Question: What jurisdiction, city, or county is the document associated with?
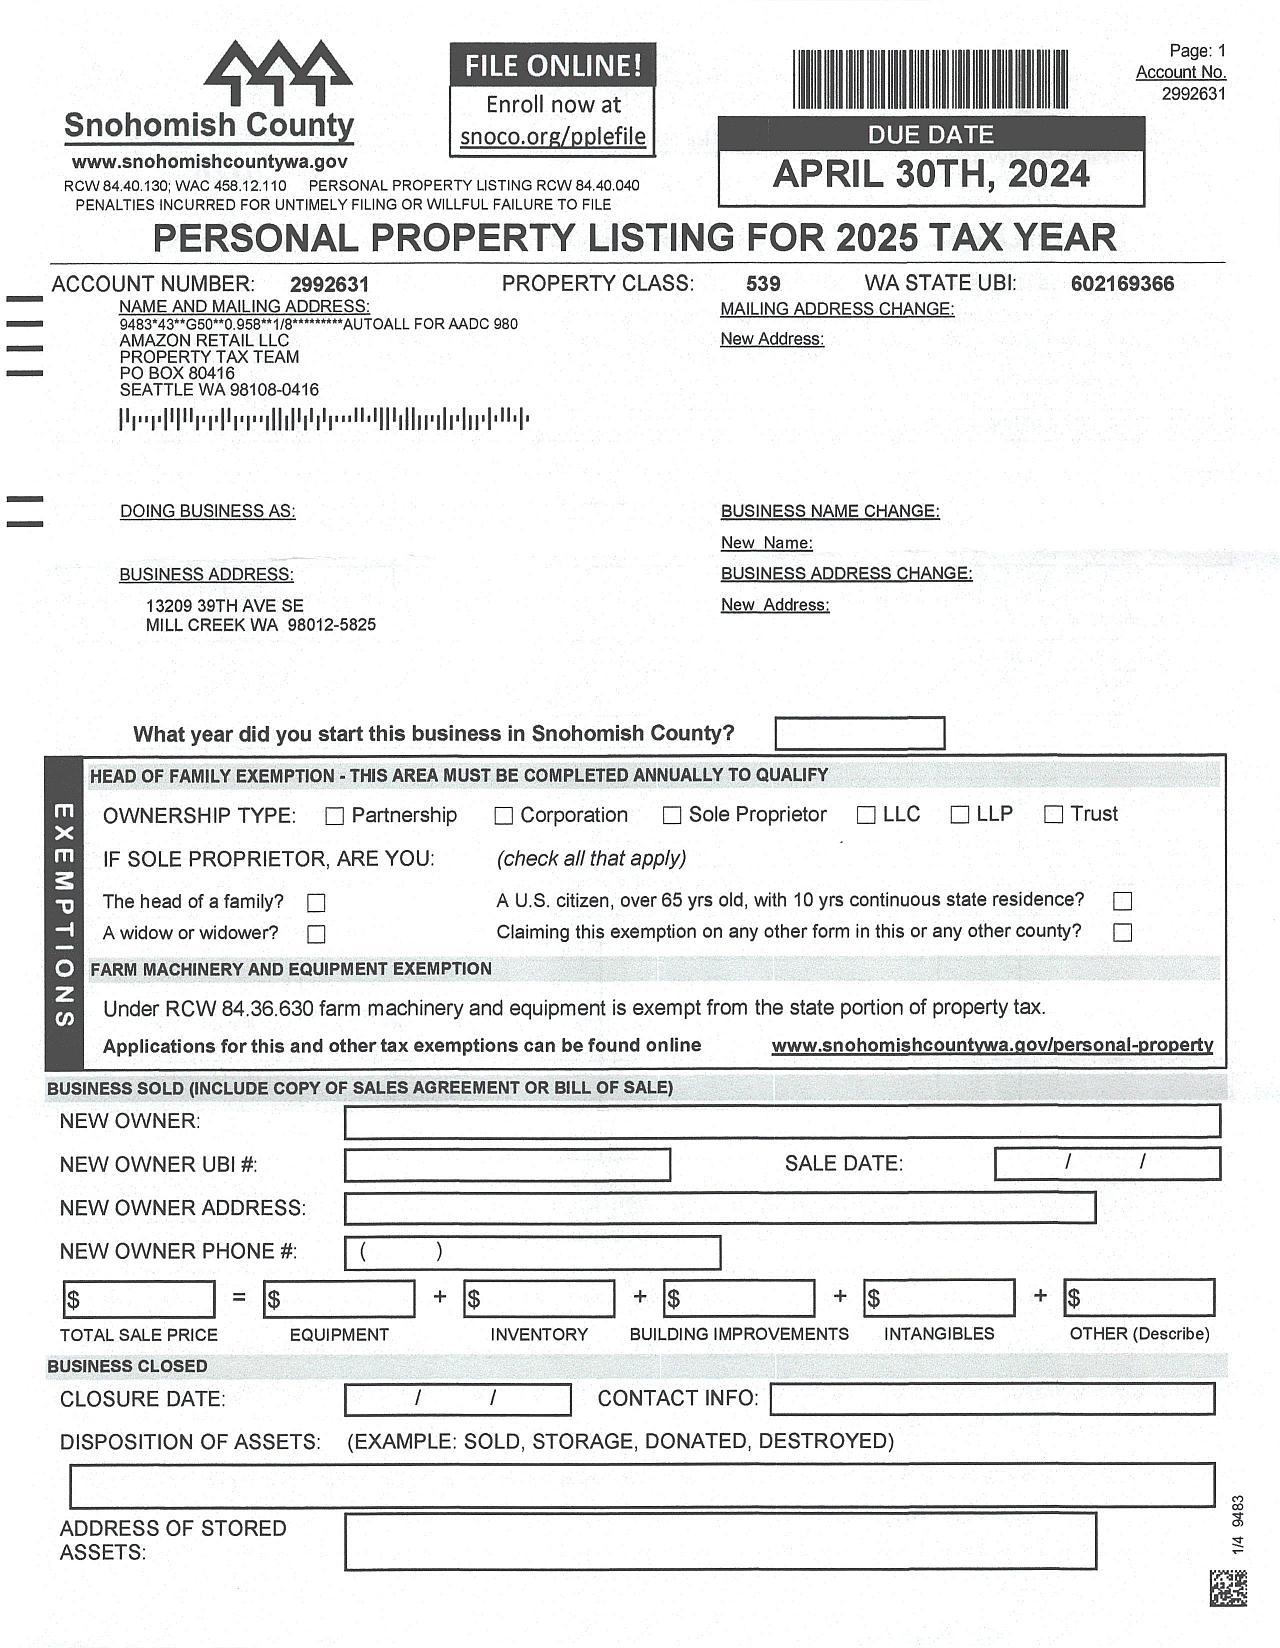
Answer: "Snohomish County"